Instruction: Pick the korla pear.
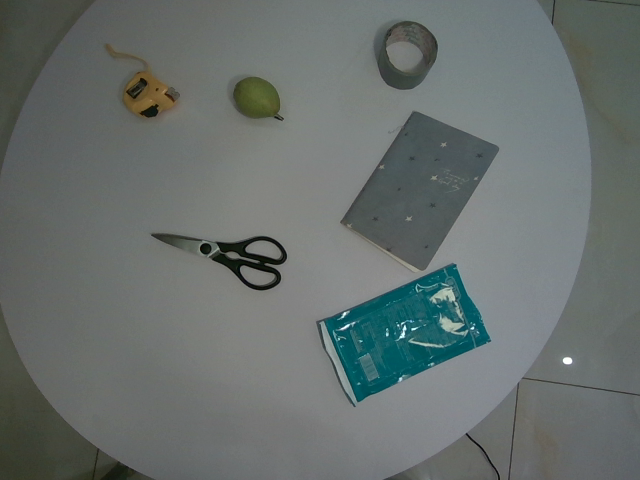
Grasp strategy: vertical